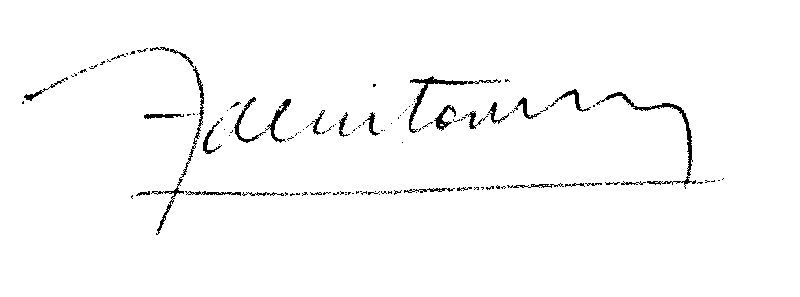
Signature of: jacques soustelle